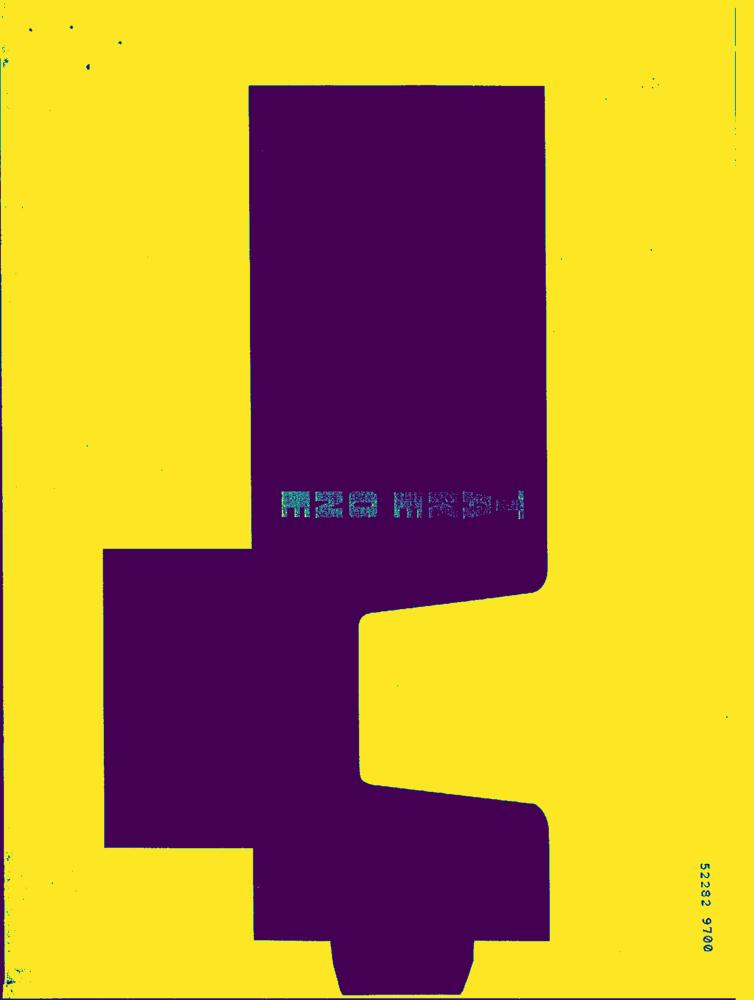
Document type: AD